Question: How is the history relevant to the case?
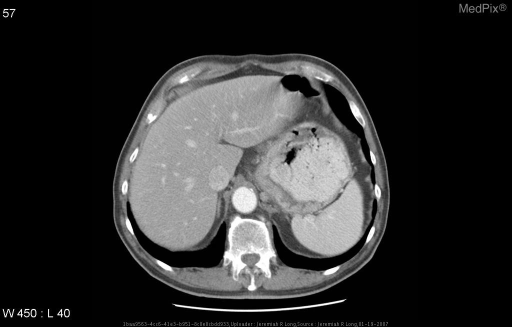
Answer: The patient's history of 79 year old male presents with dysphagia. is key in understanding the case.